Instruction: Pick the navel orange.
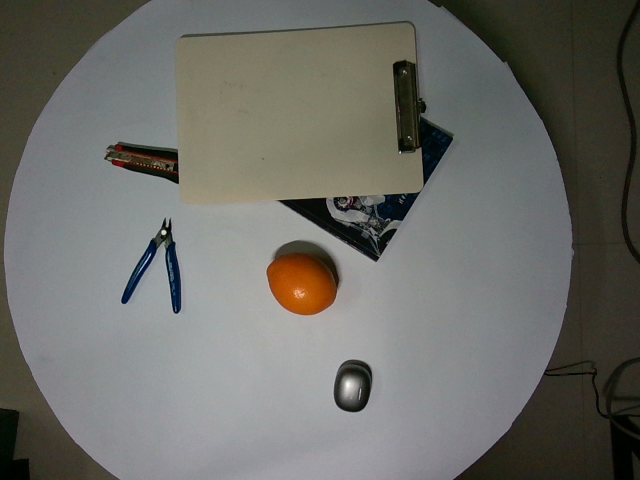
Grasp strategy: vertical